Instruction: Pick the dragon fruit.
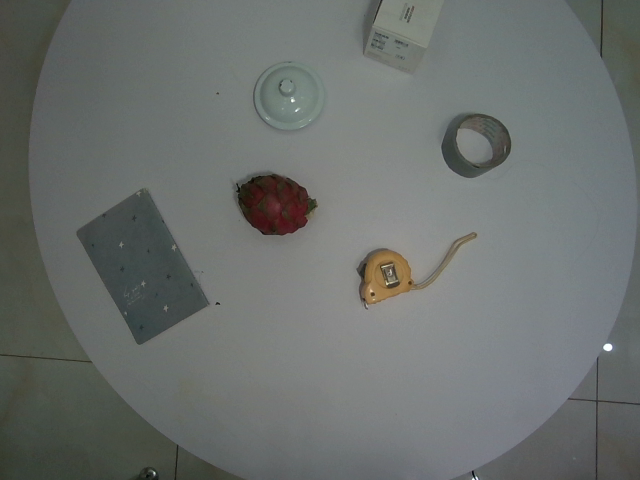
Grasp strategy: vertical